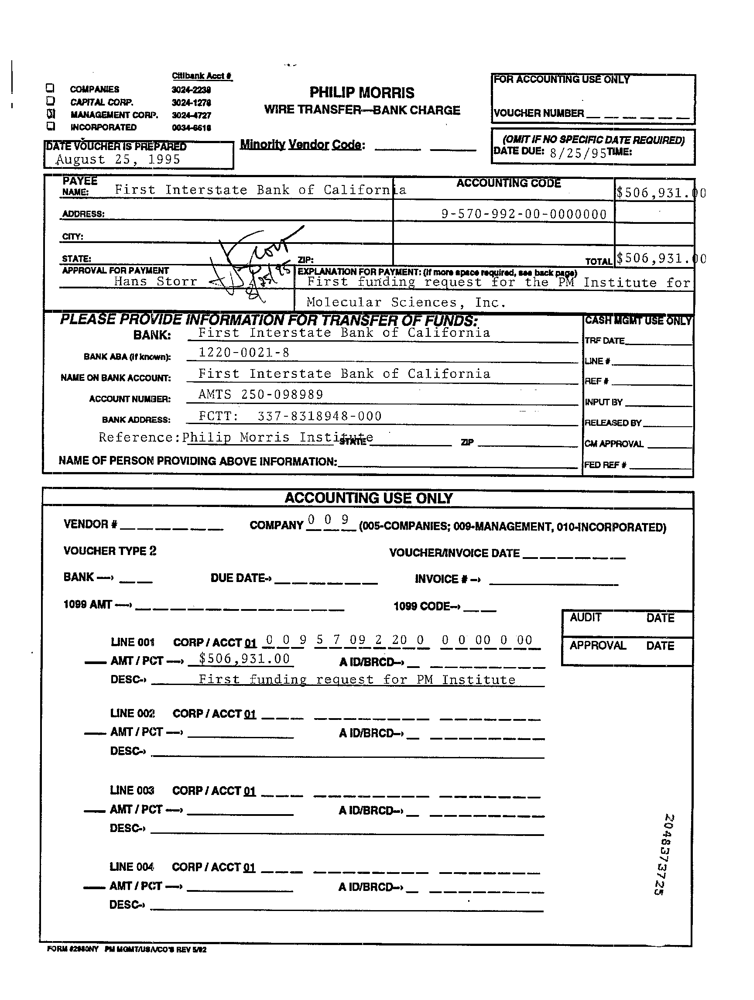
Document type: Invoice